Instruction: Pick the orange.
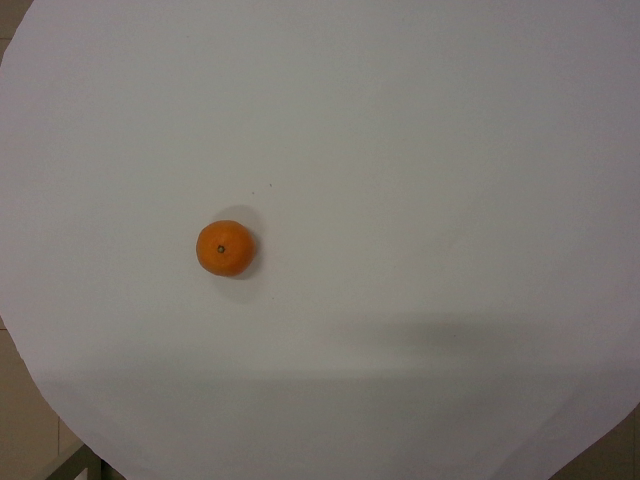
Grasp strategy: vertical